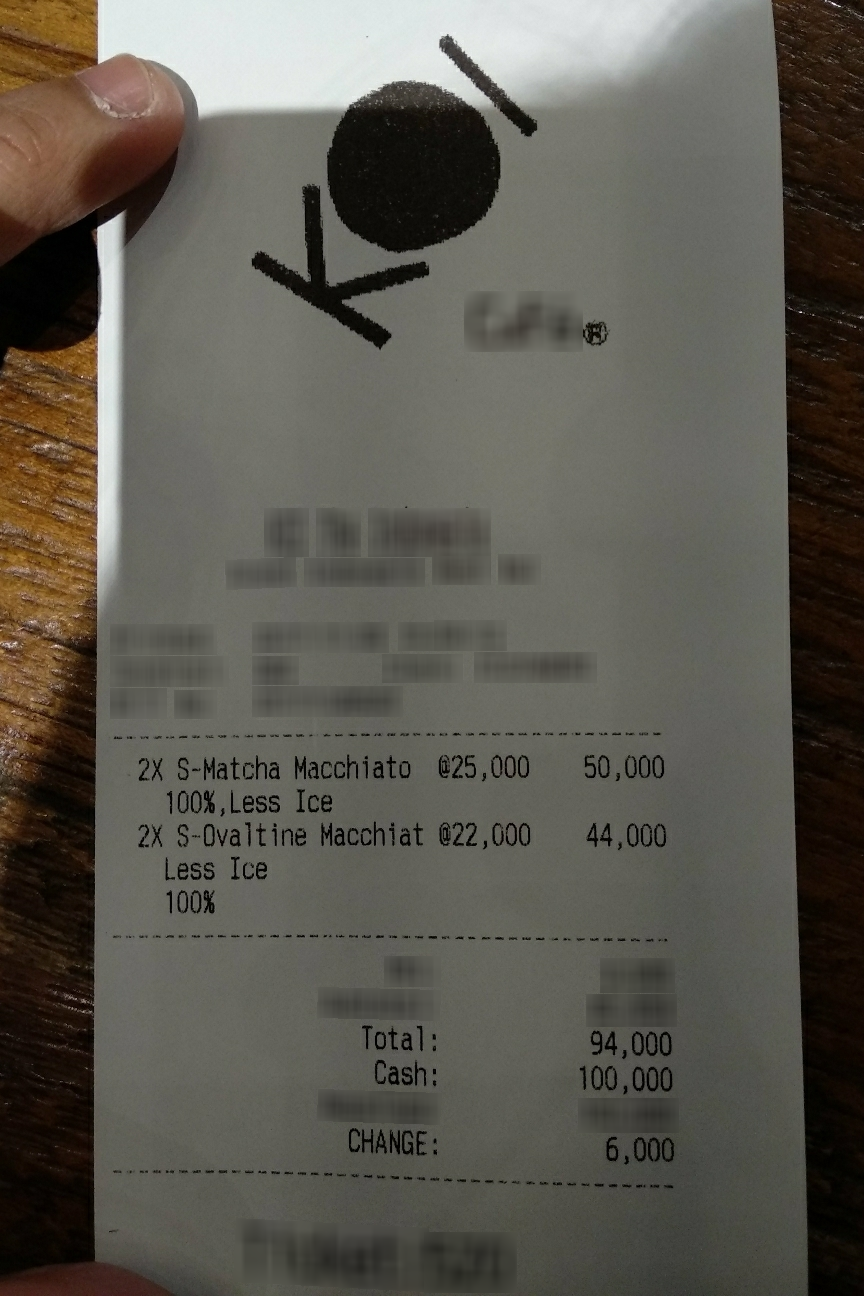
Number of items: 2
Total: 94,000
OCR text regions:
text: 2X
text: S-Matcha
text: Macchiato
text: @25,000
text: 50,000
text: 100%, Less
text: Ice
text: 2X
text: S-Ovaltine
text: Macchiat
text: @22,000
text: 44,000
text: Less
text: Ice
text: 100%
text: Total:
text: 94,000
text: Cash:
text: 100,000
text: CHANGE:
text: 6,000